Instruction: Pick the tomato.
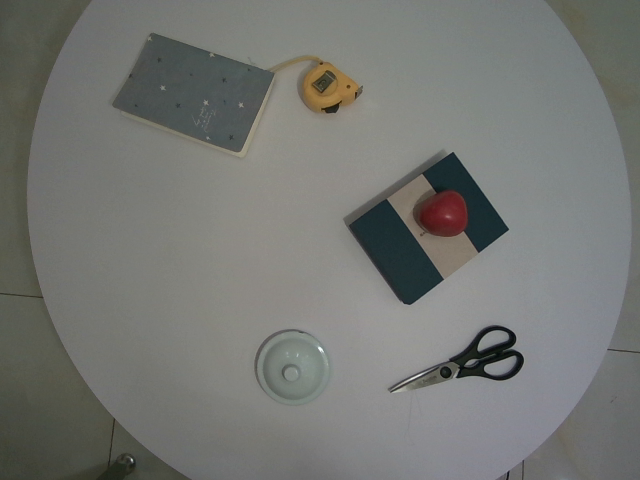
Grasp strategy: vertical